Question: What was observed in the imaging?
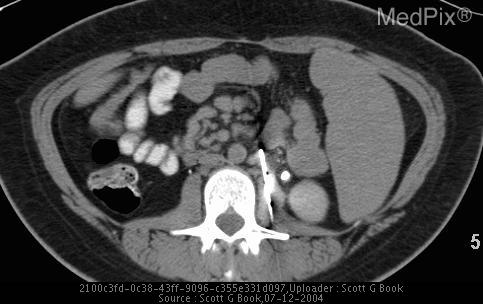
Answer: The imaging shows 1. Lungs with reticulonodular interstitial pattern.
2. Nephrolithiasis.
3. Diffuse lymphadenopathy. CT guided biopsy of retroperitoneal node..